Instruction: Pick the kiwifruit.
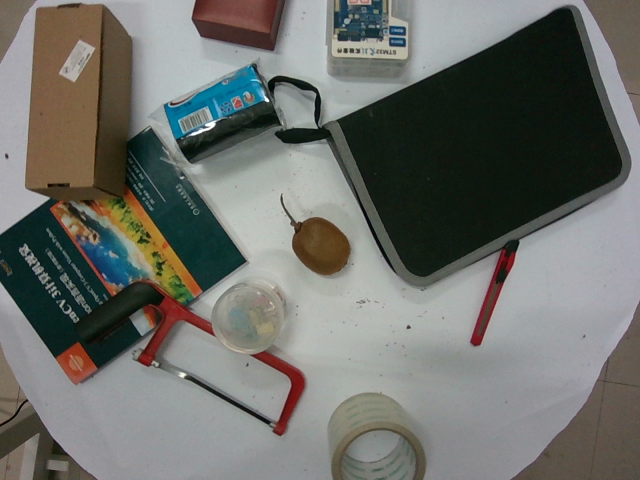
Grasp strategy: vertical